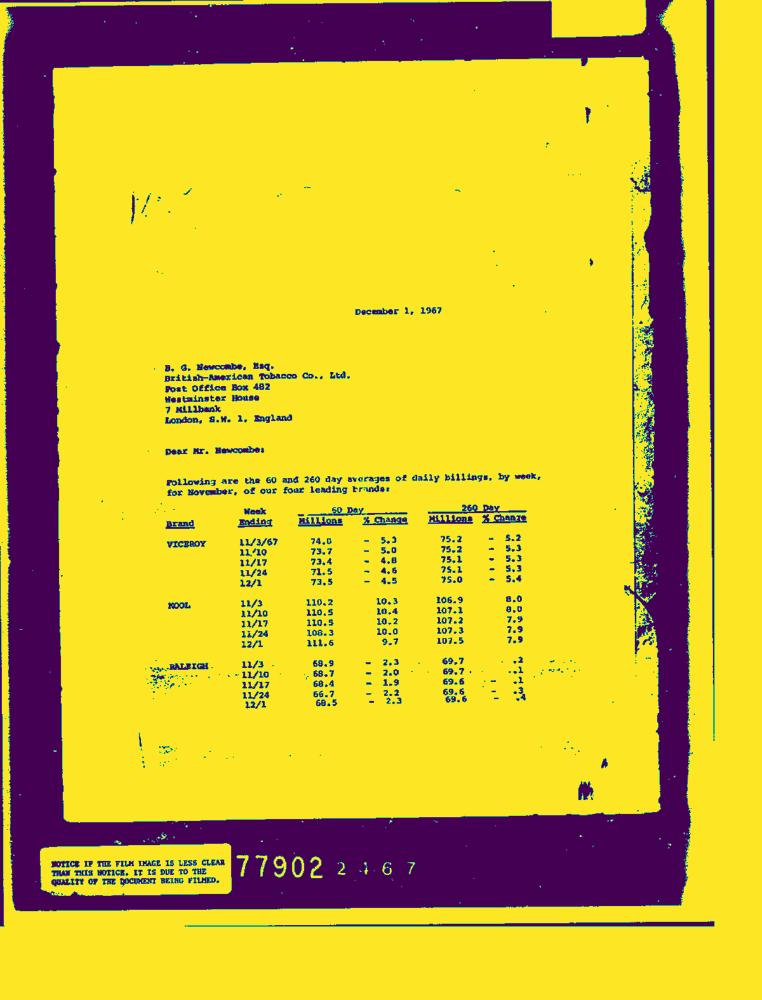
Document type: Letter-Doc